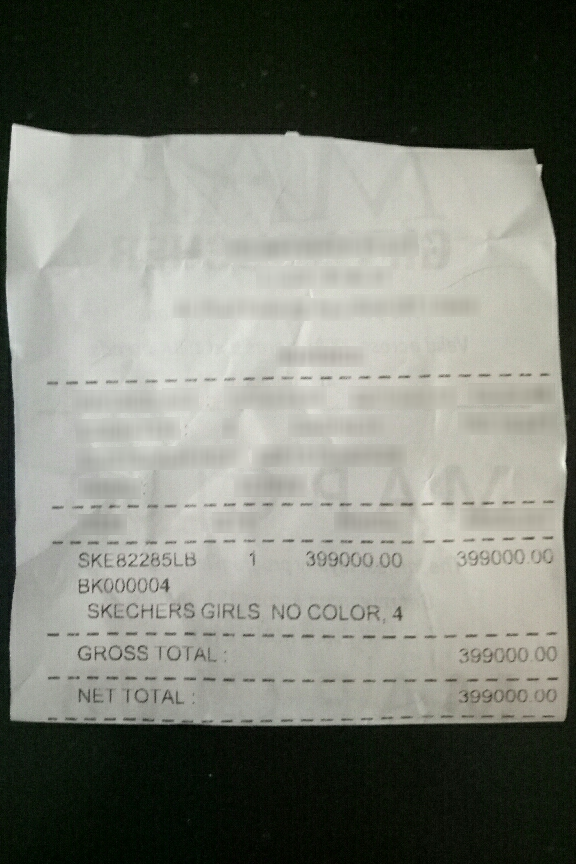
Number of items: 5
Subtotal: 399000.00
Total: 399000.00
OCR text regions:
text: SKE82285LB
text: 1
text: 399000.00
text: 399000.00
text: BK000004
text: SKECHERS GIRLS
text: NO COLOR, 4
text: GROSS TOTAL:
text: 399000.00
text: NET TOTAL:
text: 399000.00